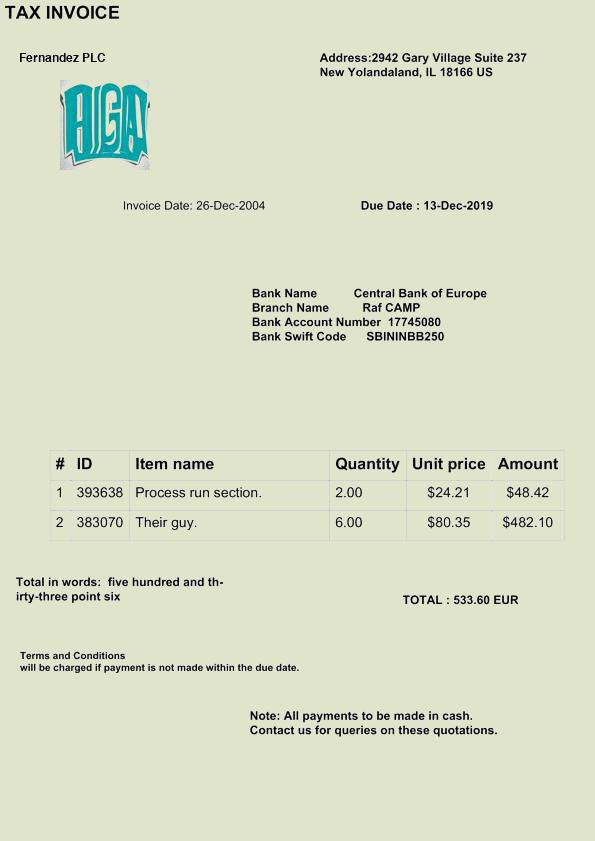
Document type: Invoice